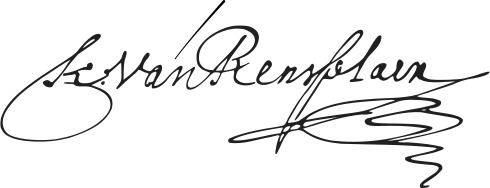
Signature of: kiliaen van rensselaer